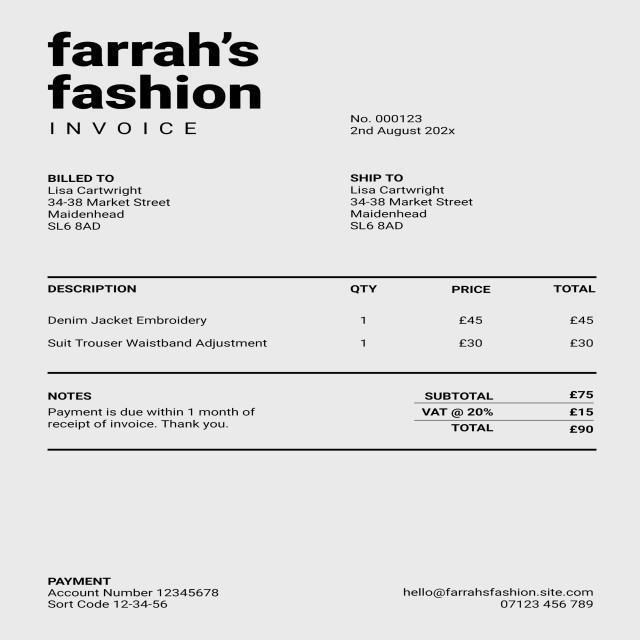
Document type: Invoice